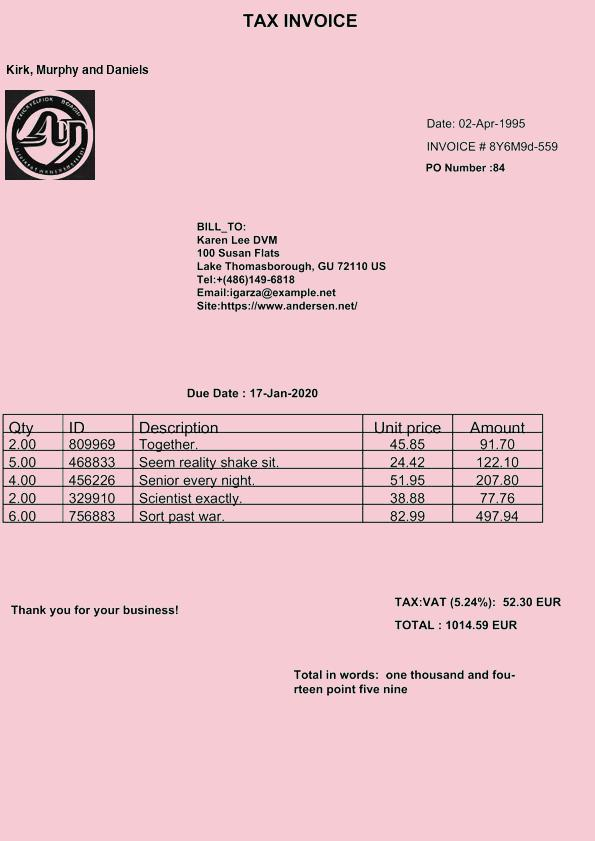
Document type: Invoice